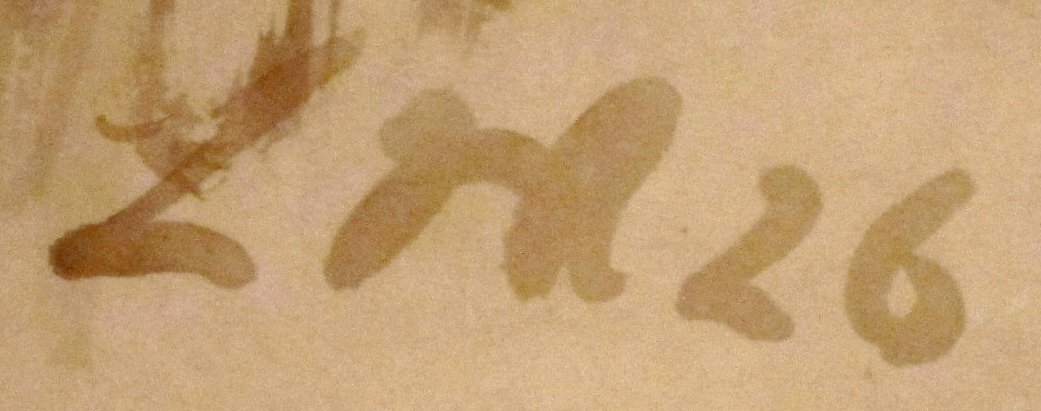
Signature of: ludwig meidner